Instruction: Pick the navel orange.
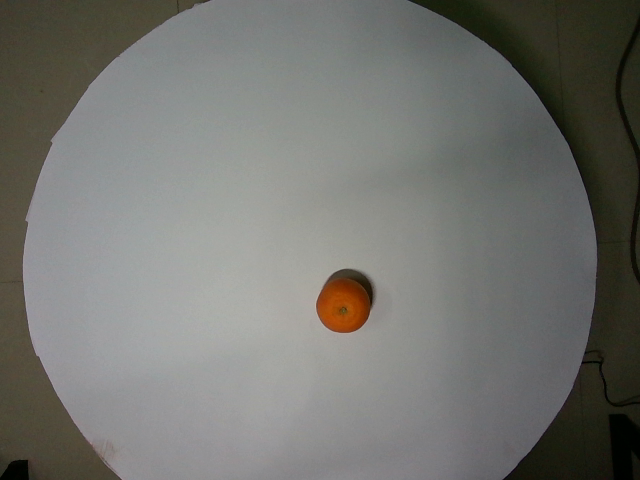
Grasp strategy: vertical